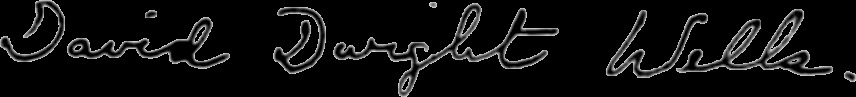
Signature of: david dwight wells